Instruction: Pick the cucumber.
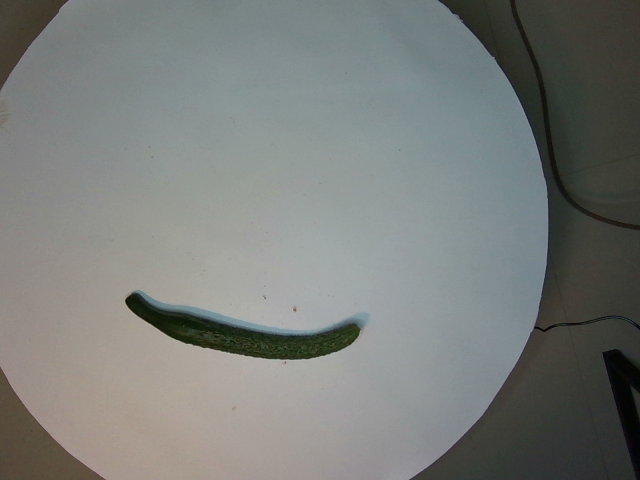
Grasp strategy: vertical